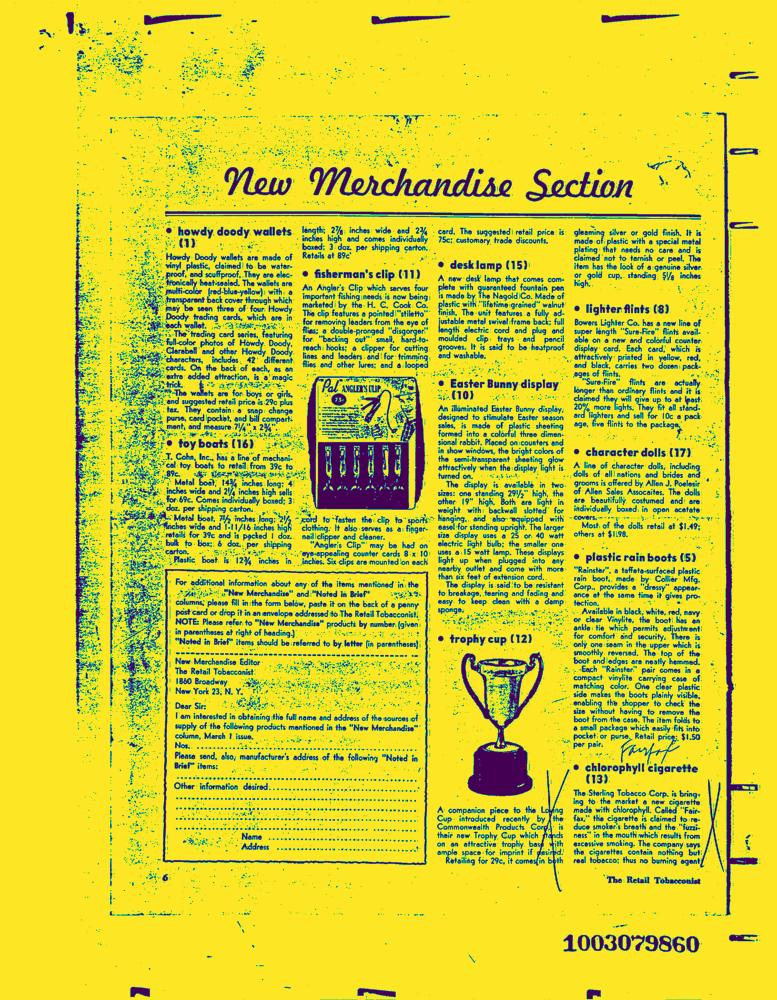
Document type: News-Article